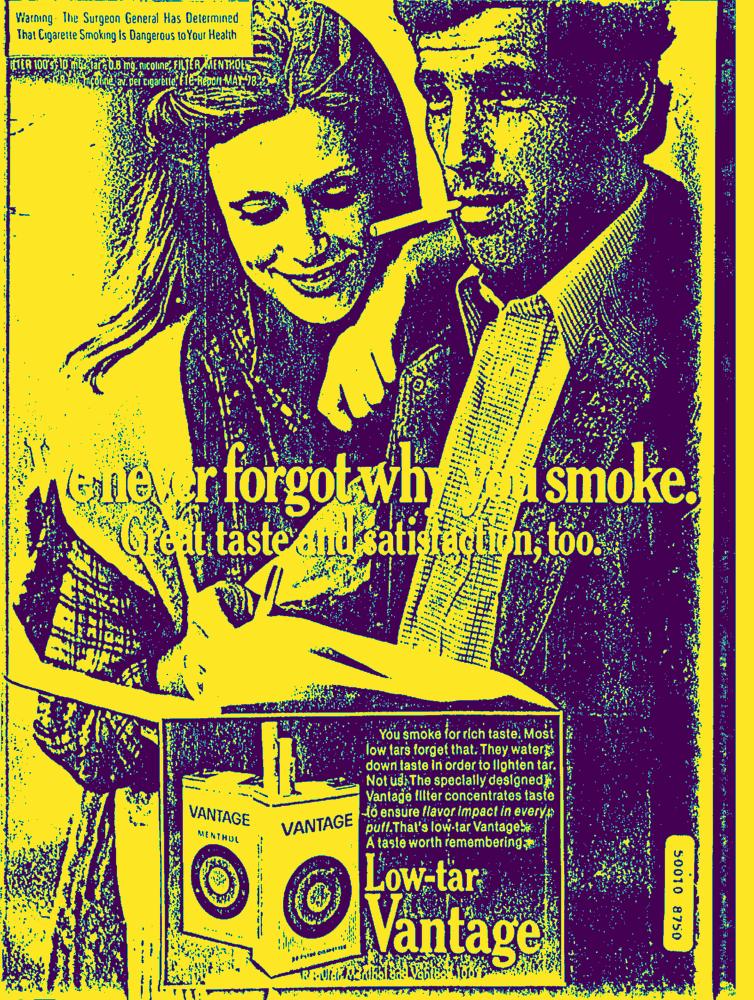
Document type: AD